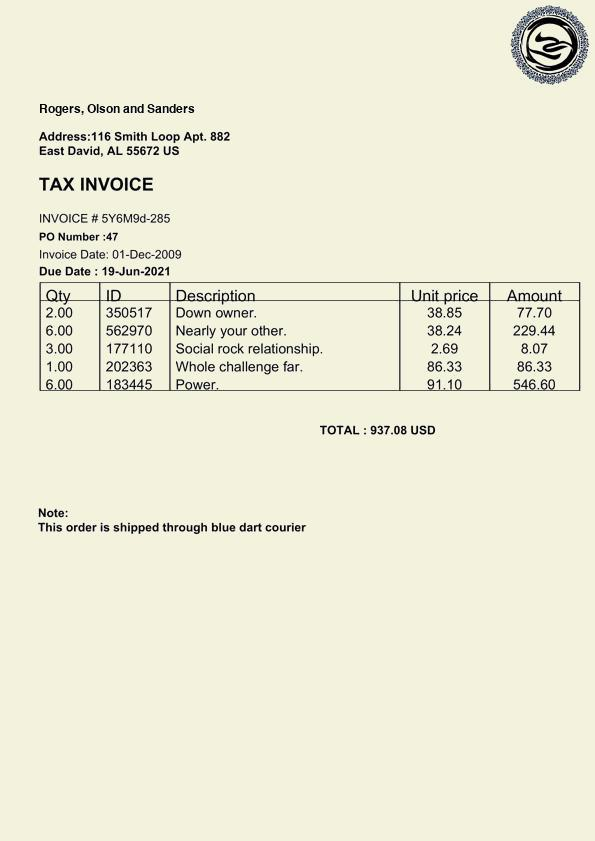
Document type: Invoice